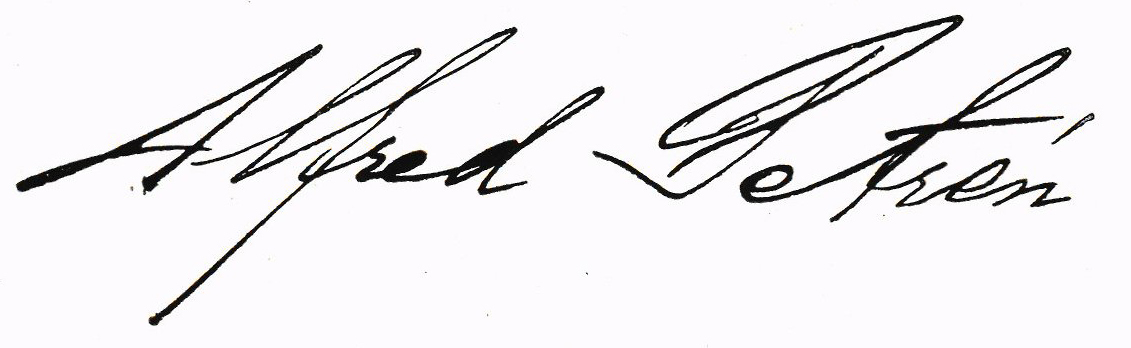
Signature of: alfred petrén